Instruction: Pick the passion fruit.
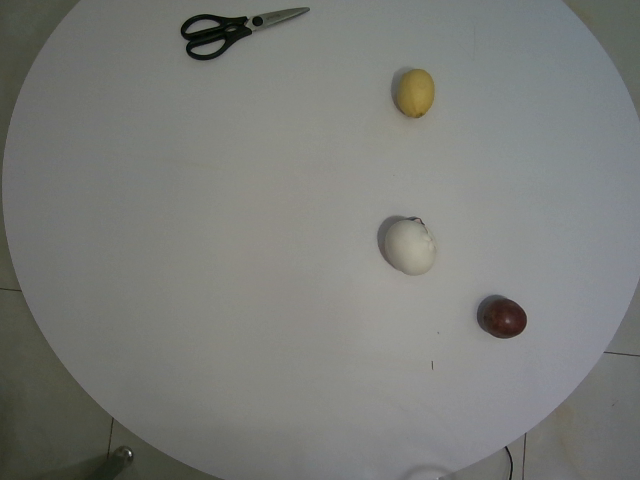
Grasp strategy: vertical